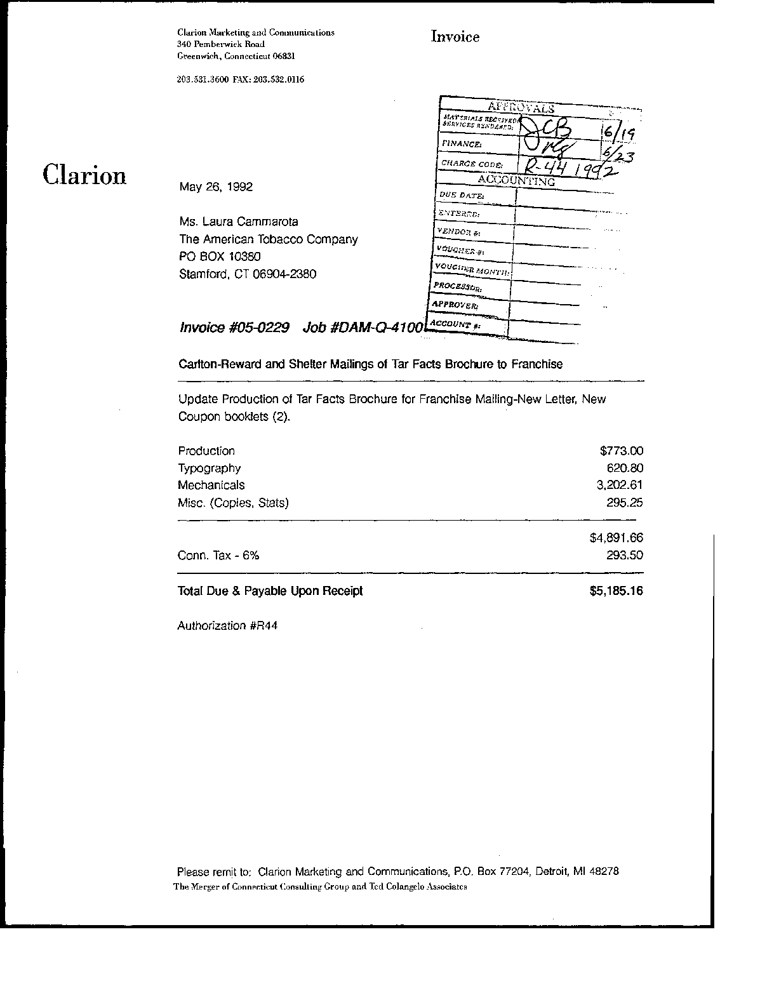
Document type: Invoice